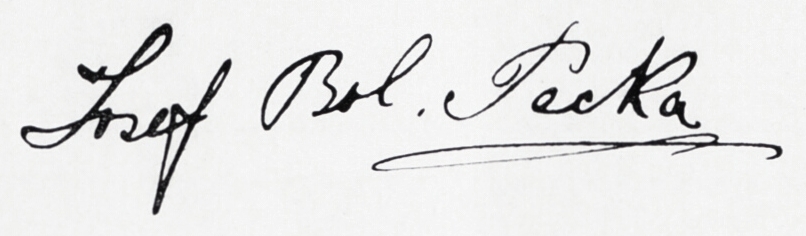
Signature of: josef boleslav pecka